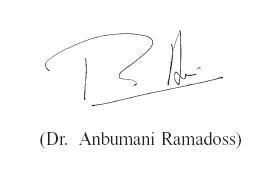
Signature of: anbumani ramadoss